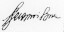
Signature of: gyula bereznai